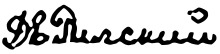
Signature of: eugenius of rila